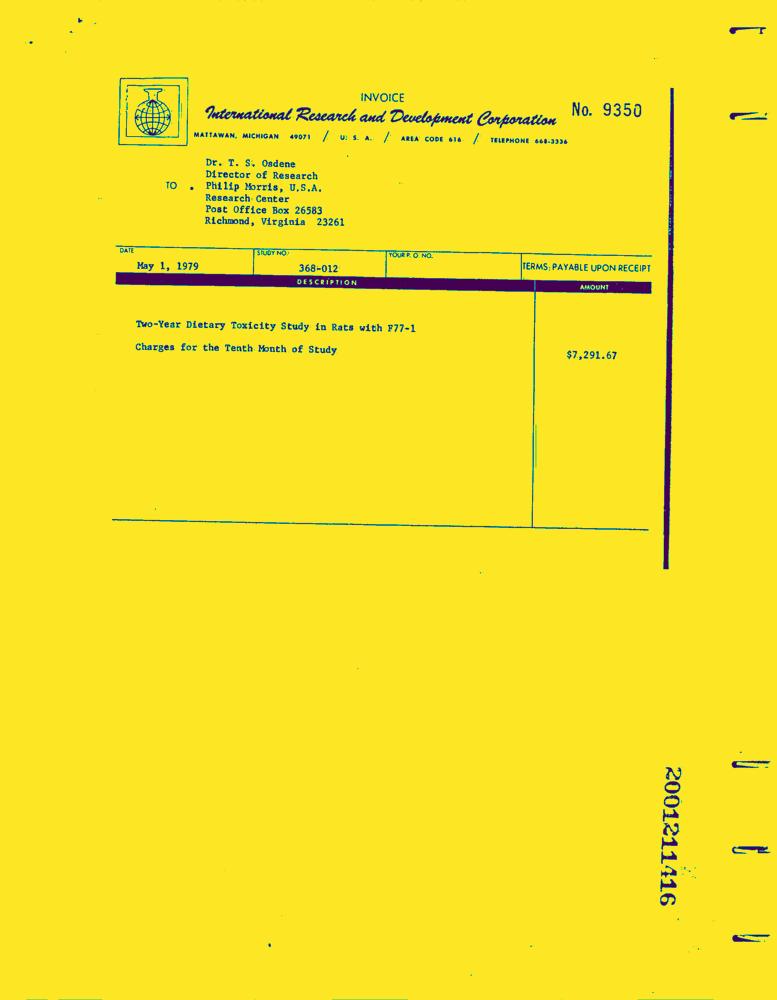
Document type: Invoice-Doc